Question: Explain the disease:
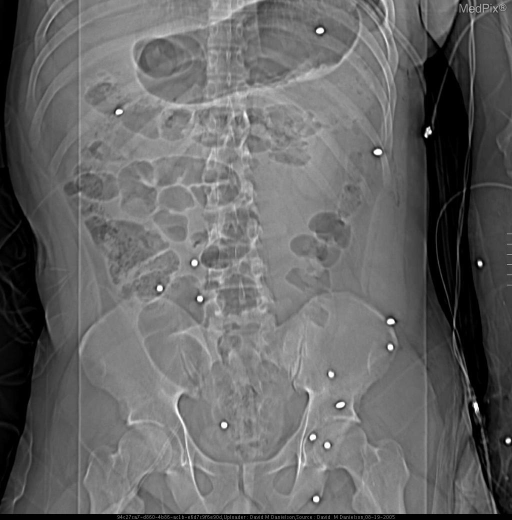
Answer: The disease is discussed as: Landmines are still used today as an antipersonnel weapon.  They vary in type and can cause devastating injuries and death.